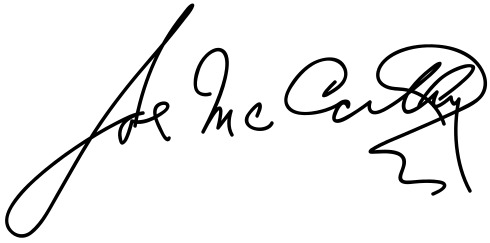
Signature of: joseph mccarthy